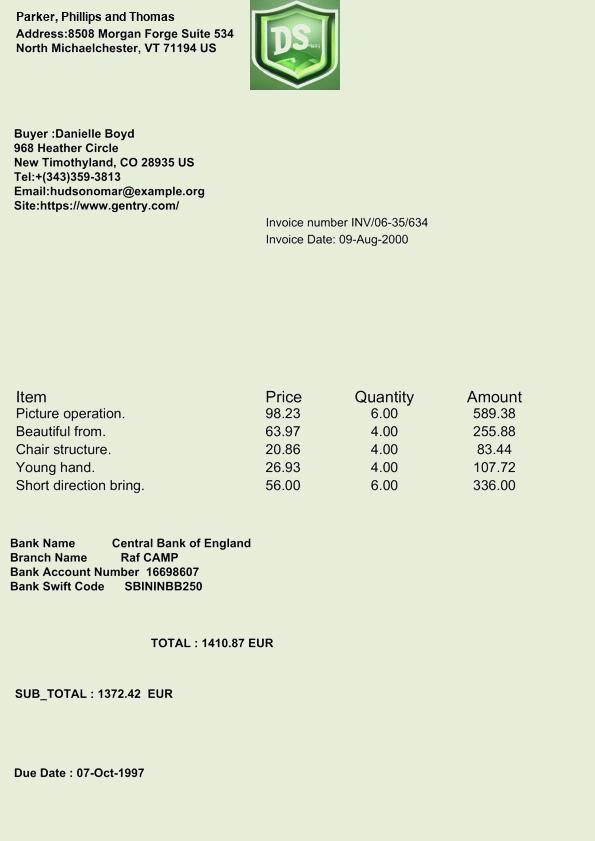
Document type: Invoice